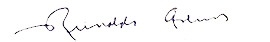
Signature of: reinaldo arenas fuentes